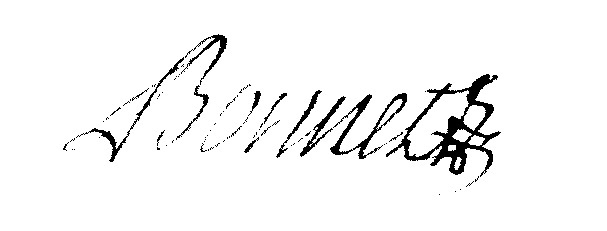
Signature of: pierre françois dominique bonnet